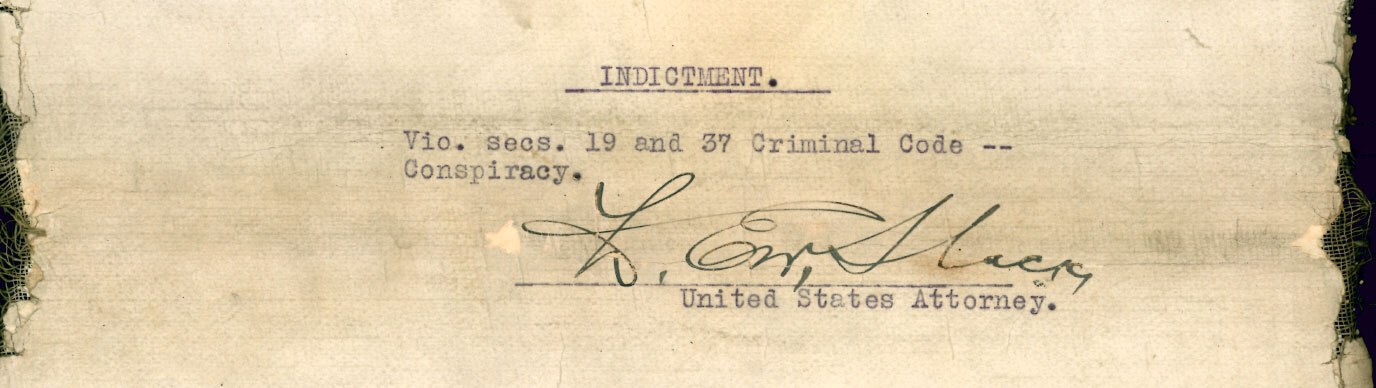
Signature of: lemuel ertus slack